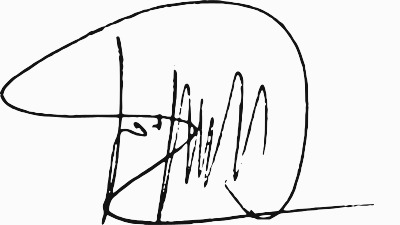
Signature of: josé luis aceves galindo